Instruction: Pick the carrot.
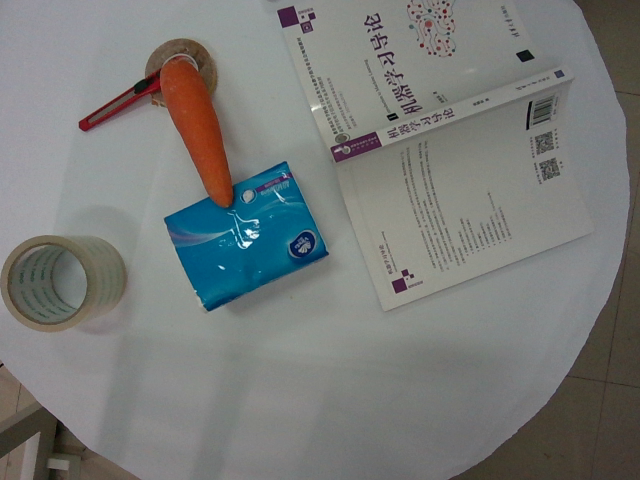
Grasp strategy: vertical